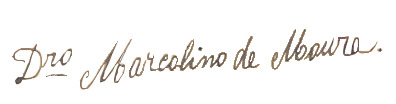
Signature of: marcolino moura